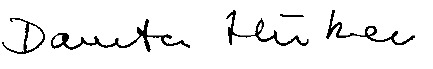
Signature of: danuta hübner